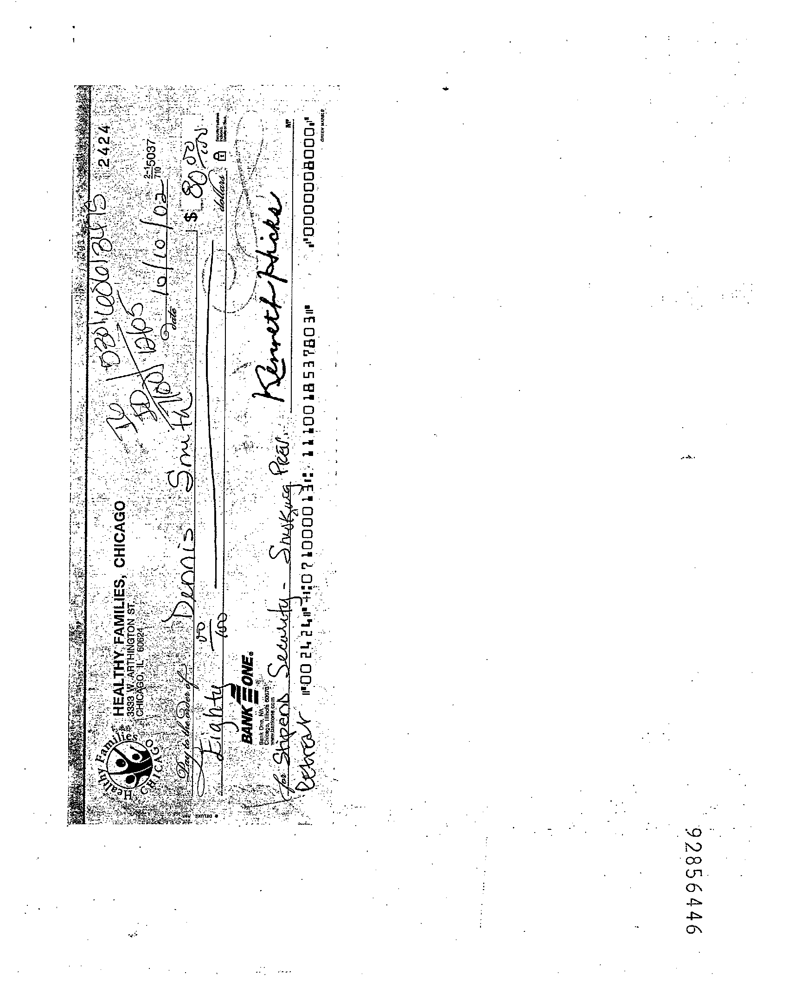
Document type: Invoice